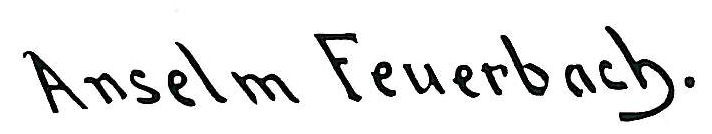
Signature of: anselm feuerbach